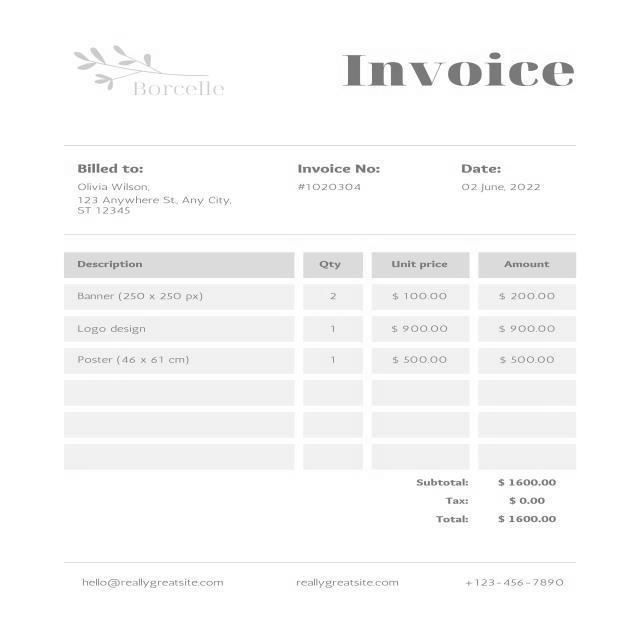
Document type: Invoice